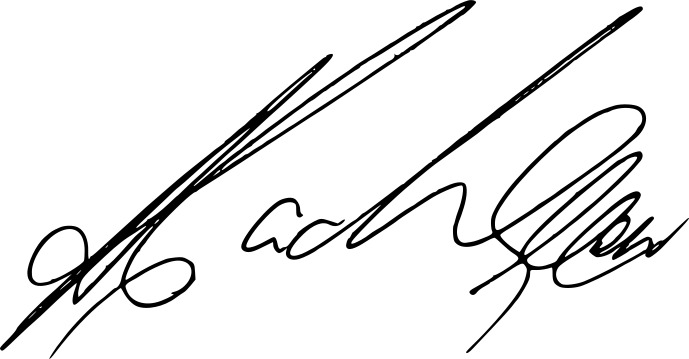
Signature of: sani abacha